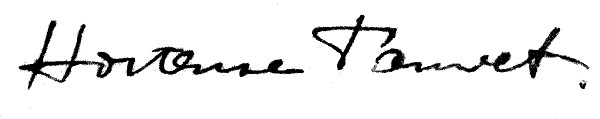
Signature of: hortense clémentine tanvet